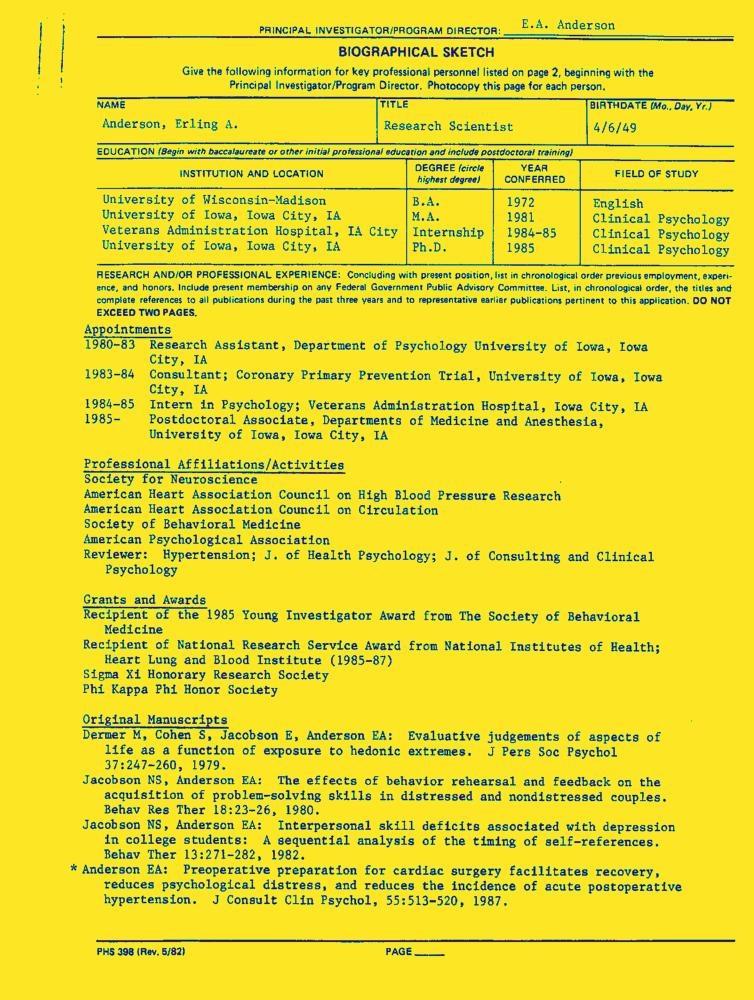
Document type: Resume-Doc